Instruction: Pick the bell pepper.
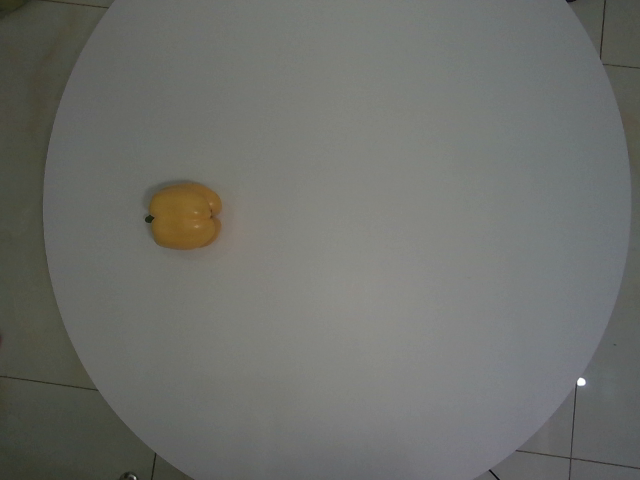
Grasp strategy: vertical